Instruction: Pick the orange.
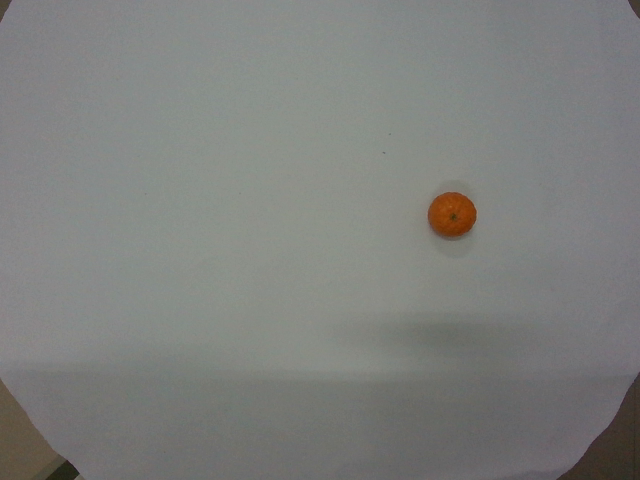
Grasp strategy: vertical